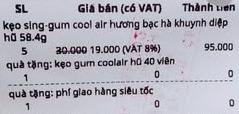
<table>
<tr>
<th>SL</th>
<th>Giá bán (có VAT)</th>
<th>Thành tiền</th>
</tr>
<tr>
<td colspan="3">kẹo sing-gum cool air hương bạc hà khuynh diệp hũ 58.4g</br>5</td>
<td><del>30.000</del> 19.000 (VAT 8%)</td>
<td>95.000</td>
</tr>
<tr>
<td colspan="3">quà tặng: kẹo gum coolair hũ 40 viên</br>1</td>
</tr>
<tr>
<td colspan="3">quà tặng: phí giao hàng siêu tốc</br>1</td>
<td>0</td>
<td>0</td>
</tr>
</table>